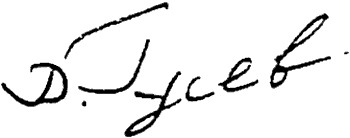
Signature of: volodymyr husiev